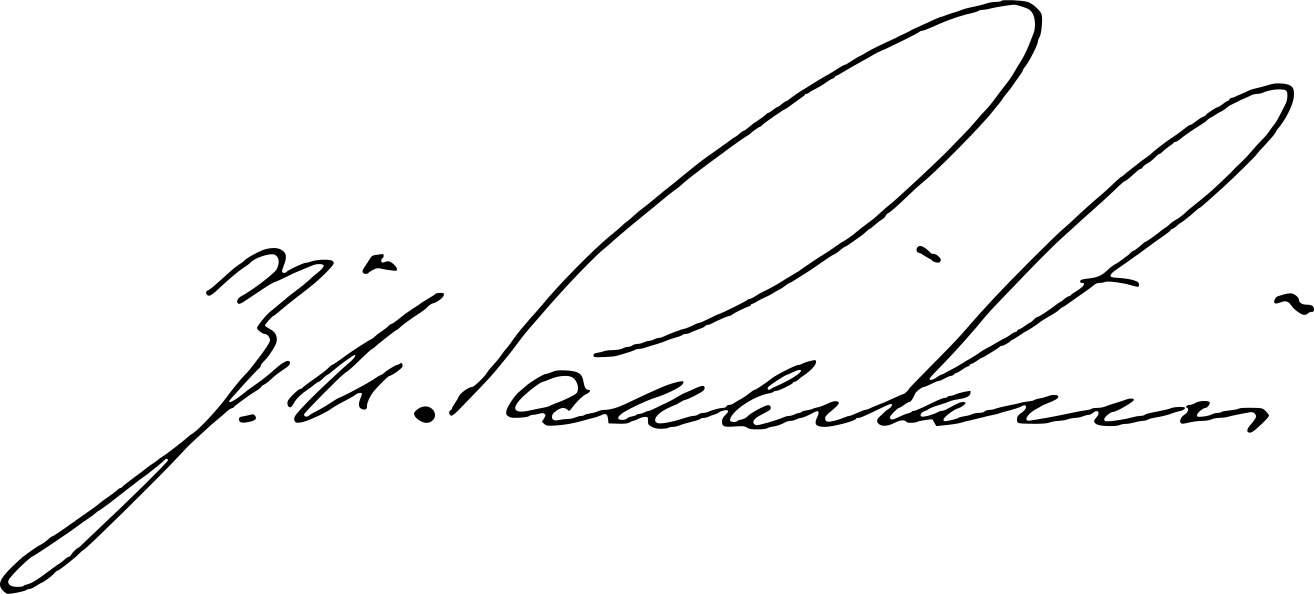
Signature of: juho kusti paasikivi